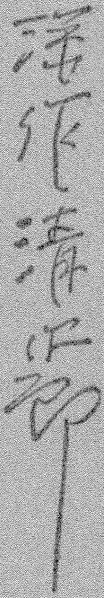
Signature of: fukasaku seijirō